Question: Describe the condition in detail:
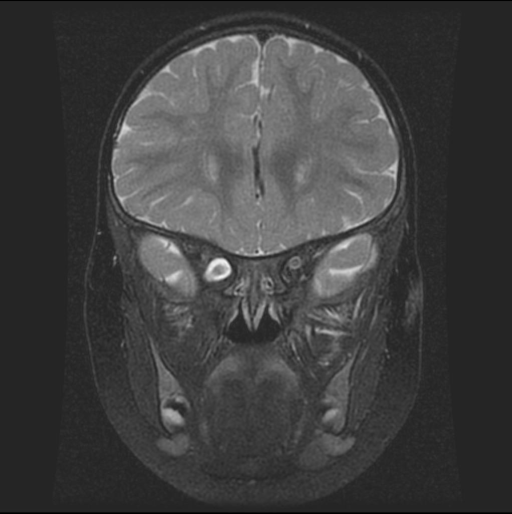
Answer: The disease is discussed as: The pediatric patient presenting with proptosis should always make the clinician think of rhabdomyosarcoma. Although this tumor accounts for only about 10% of all orbital tumors, it is the most common primary malignancy of the orbit and is rapidly progressive and destructive. For this reason, children with proptosis, decreased vision, or ptosis should promptly be imaged with either CT or MRI (CT is better to evaluate for bony invasion of rhabdomyosarcoma) to evaluate for a mass suspicious for rhabdomyosarcoma.

Other masses in the differential include orbital cysts (which are the most common orbital mass and generally benign), vascular lesions, neurogenic tumors as listed above, and metastatic disease (of which, neuroblastoma is the most common malignancy to metastasize to the orbit). Cysts of the orbit are by far the most common, with dermoid and epidermoid cysts accounting for about 30-46% of all orbital masses; vascular lesions account for about 15%; neurogenic tumors and metastatic tumors both account for about 2-3% each.

This patient had an MRI series of the orbits done, revealing a retrobulbar mass and the findings listed above. With the mass continuous with the optic nerve and encapsulated by the optic nerve sheath, it makes the diagnosis of an optic nerve tumor much more likely than the other possible diagnoses in the differential. As the mass has meninges smoothly lining it and there is CSF visualized between the mass and the dura, the mass is most likely a part of the optic nerve—leading to the diagnosis of optic nerve glioma.

An optic nerve glioma is often a juvenile pilocytic astrocytoma of the optic nerve, which is a benign and usually slow growing tumor. ONG accounts for about 20% of neurogenic tumors in the orbit, there is possibly a mild predilection for females, and it usually presents by 8 years of age. The presenting signs and symptoms are typically slow progressing painless proptosis, visual loss, nystagmus, strabismus, and optic atrophy or edema. About 29% of cases are associated with Neurofibromatosis Type I—typically presenting with bilateral optic nerve gliomas. At the time of diagnosis, about 25-30% of gliomas involve only the intraorbital optic nerve, about 60-70% of gliomas involve the chiasm, of which about 40% have invaded surrounding structures.

Management of optic nerve gliomas is typically conservative, involving regular interval physical exams and MRI imaging to evaluate for changes in size (physical exam every 6 months and MRI every 1 year). This is because ONGs are benign, slow growing tumors, and in up to 80% of cases, vision does decline some but then remains stable. Surgical and radiologic intervention result in loss of vision and are usually only offered if vision loss or proptosis progresses, or the tumor begins invading the chiasm or hypothalamus. Chemotherapy is also available and is becoming a more popular form of treatment, as it can avoid the possible complete loss of vision and neurotoxic effects of surgery and radiation. Chemotherapy drugs being used include carboplatin and vincristine, and several studies have recommended that chemotherapy with these drugs be first-line treatment for optic nerve gliomas that involve the chiasm and/or hypothalamus.

Prognosis for these patients depends on extent of tumor—for patients with ONG confined to the optic nerve, 20-year mortality is about 10%, if the chiasm is involved the mortality rate climbs to about 20%, and if the tumor extends into the hypothalamus, the 10-year mortality rate is greater than 55%.